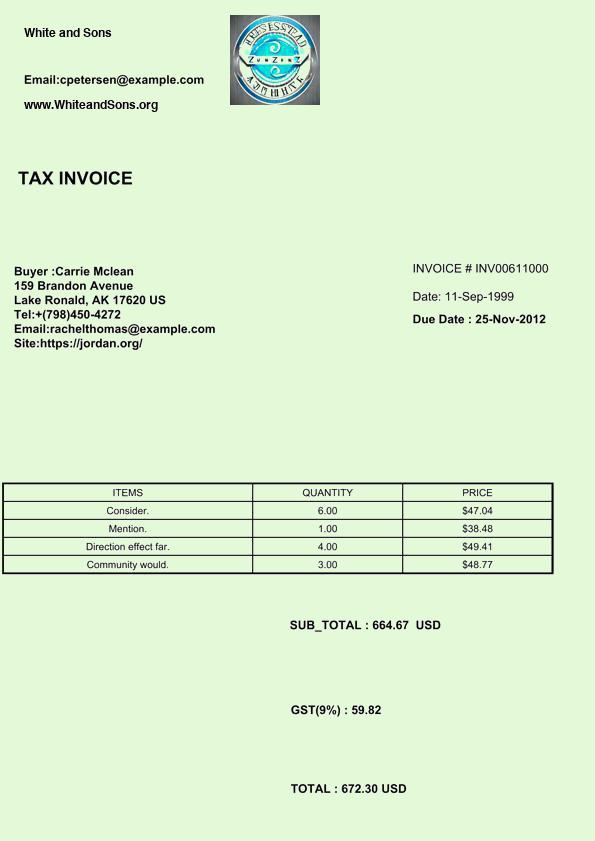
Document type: Invoice